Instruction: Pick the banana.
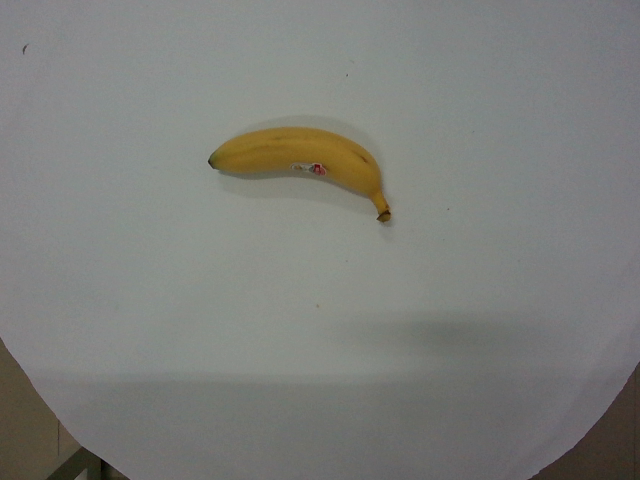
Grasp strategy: vertical